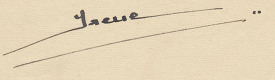
Signature of: princess irene duchess of aosta